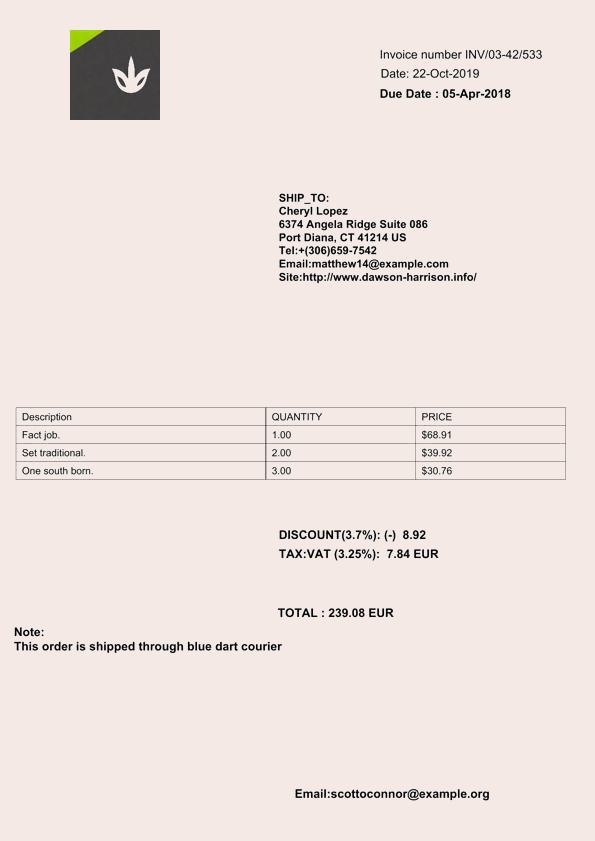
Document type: Invoice